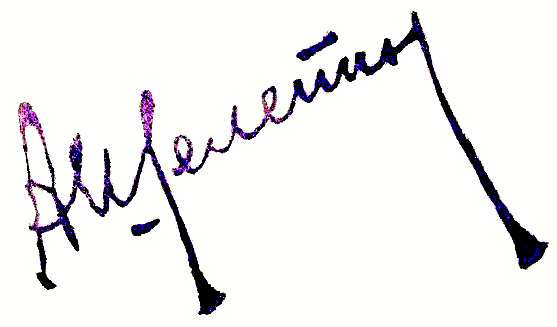
Signature of: alexander shelepin